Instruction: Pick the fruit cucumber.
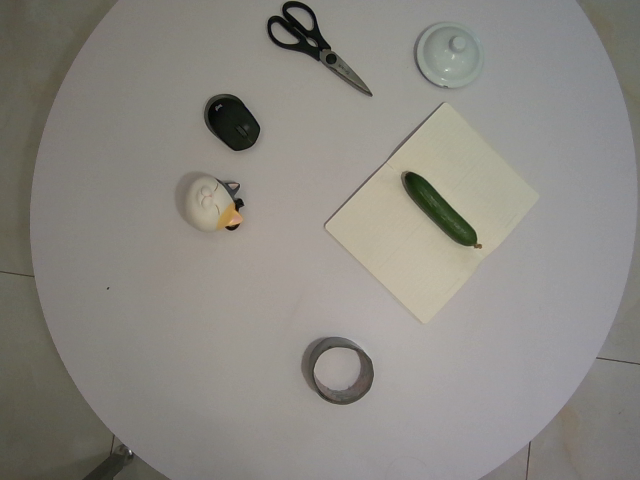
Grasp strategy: vertical